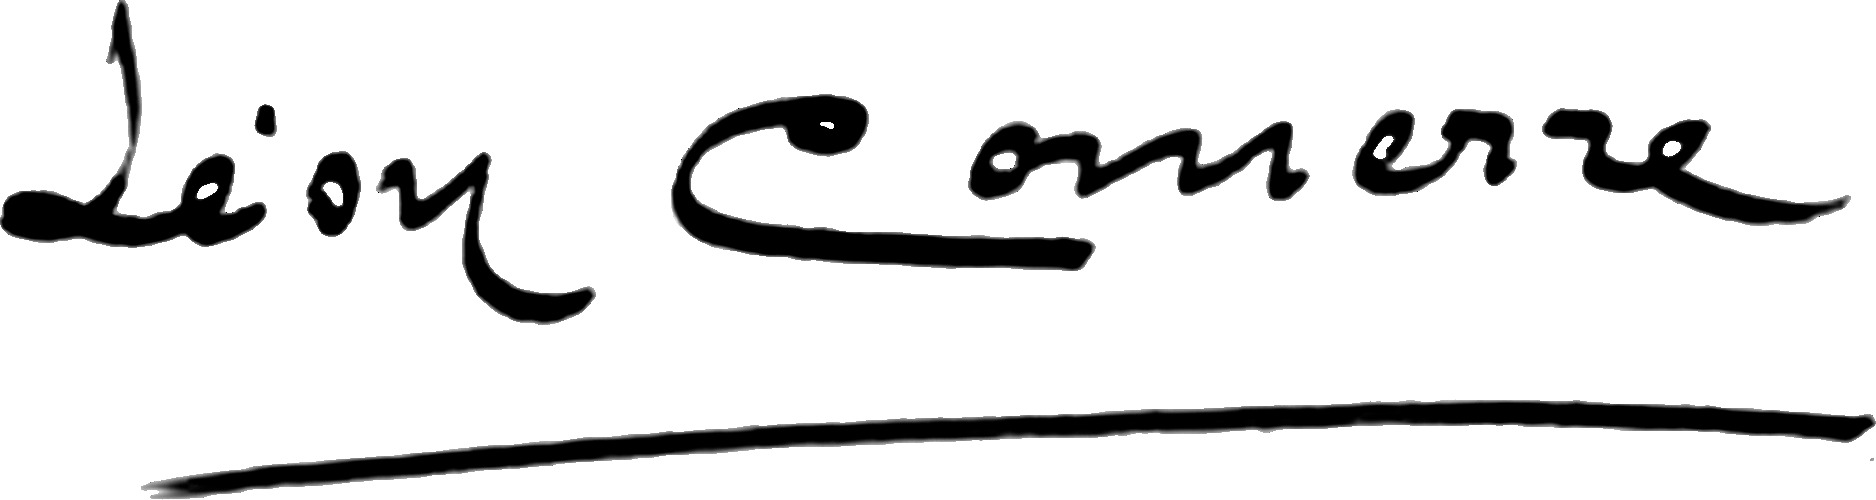
Signature of: léon comerre